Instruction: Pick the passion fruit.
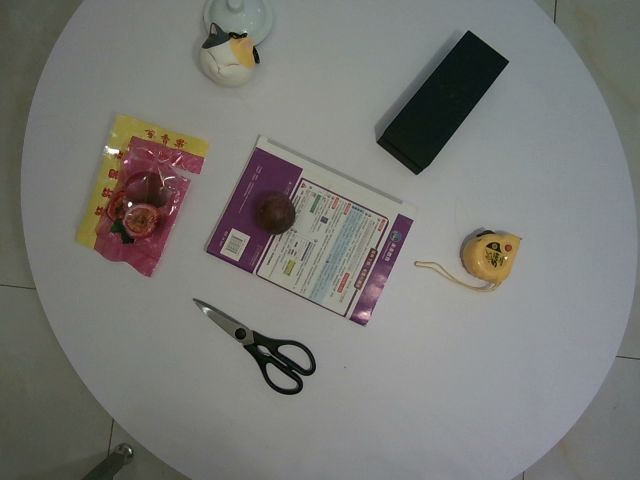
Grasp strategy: vertical